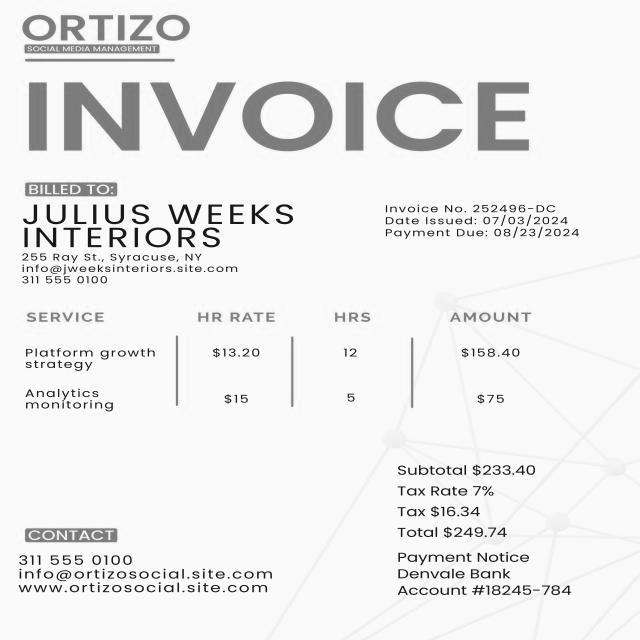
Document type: Invoice